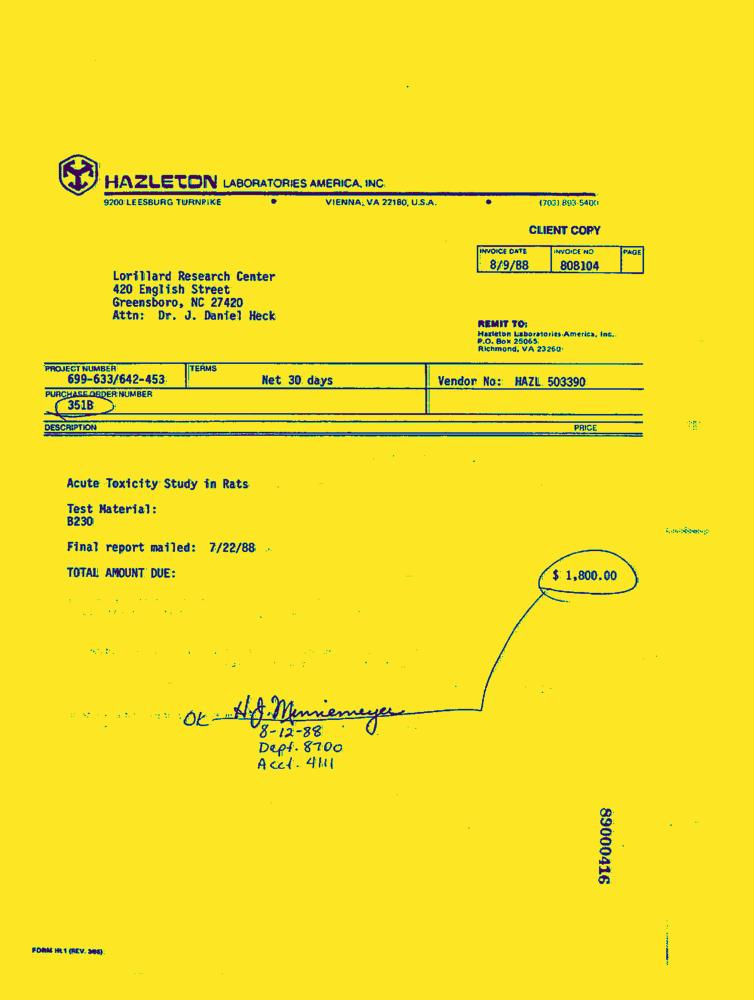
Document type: Invoice-Doc